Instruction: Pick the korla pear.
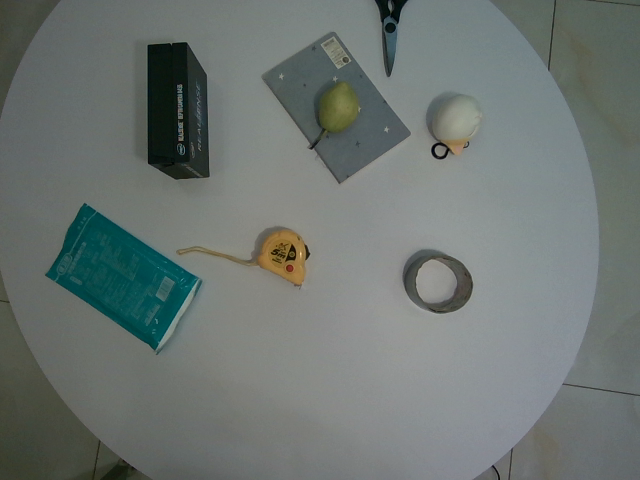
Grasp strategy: vertical